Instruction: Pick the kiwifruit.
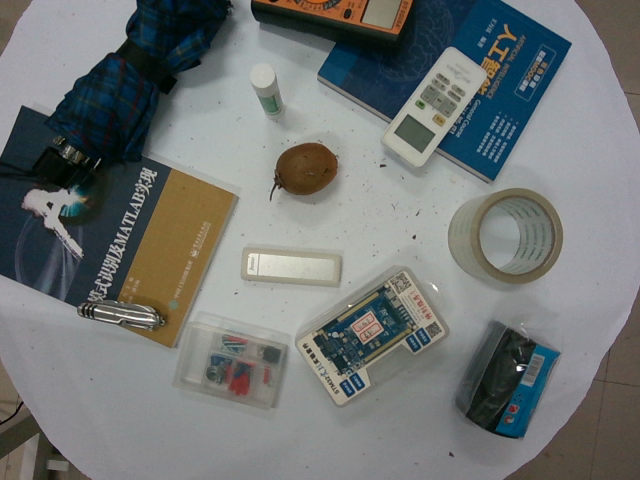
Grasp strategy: vertical